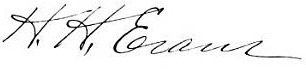
Signature of: henry h evans